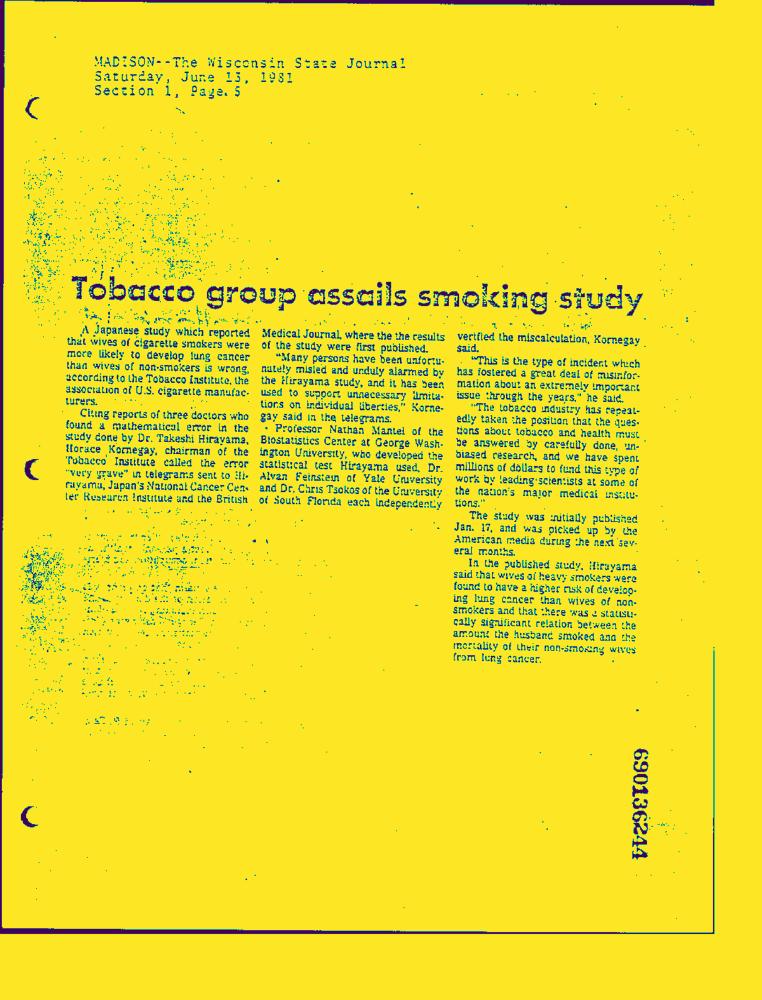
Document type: News-Article